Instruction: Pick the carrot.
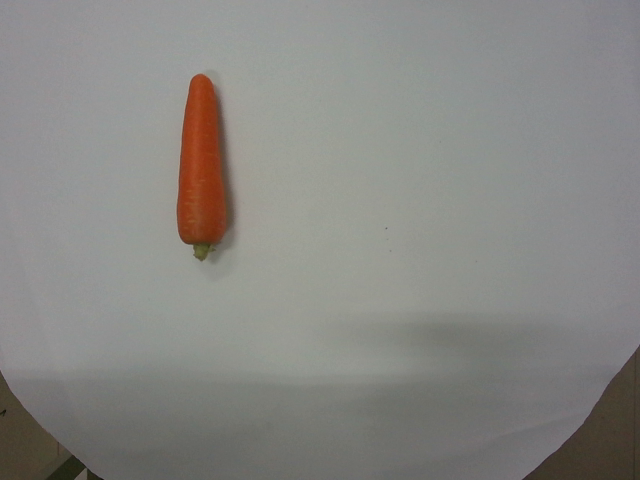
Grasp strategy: vertical